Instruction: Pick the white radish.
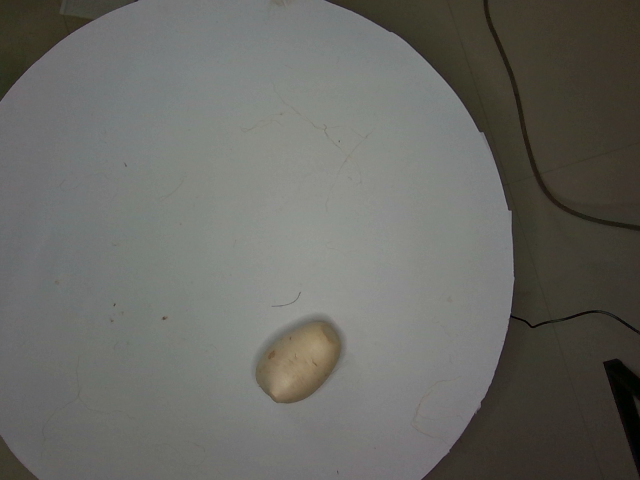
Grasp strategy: vertical